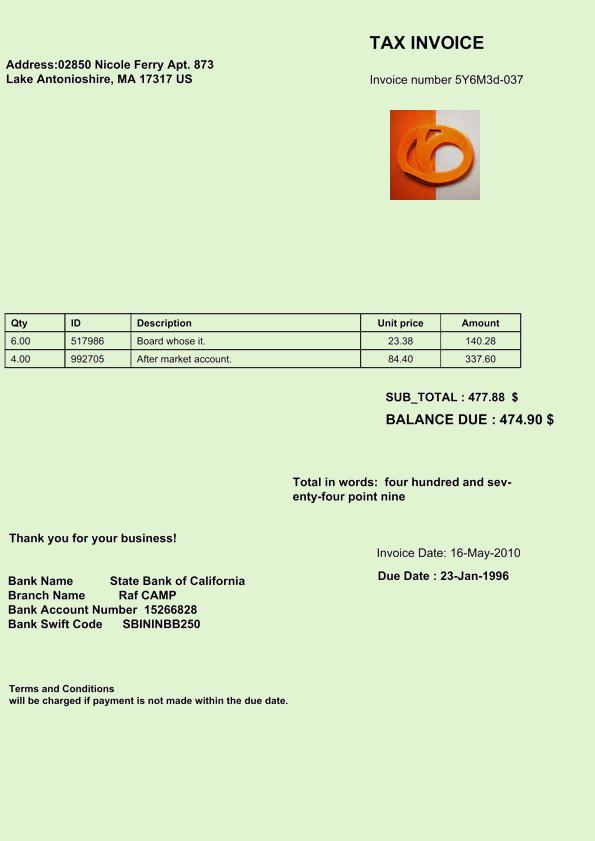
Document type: Invoice